Question: What is the main concern?
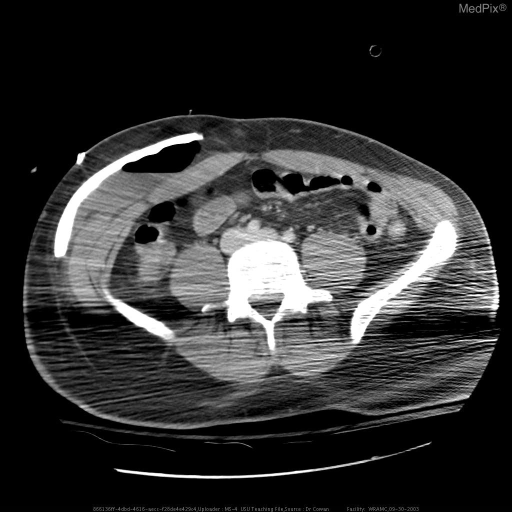
Answer: The findings suggest Bilateral medial frontal lobe lesions.
Bone in anterior abdominal wall.. Craniotomy bone "stored" subcutaneously in abdominal wall.. The patient might have a history of GSW from global war on terrorism.  Evacuated to CONUS  for definitive management after stabilization in Germany..